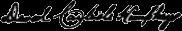
Signature of: david carlisle humphreys